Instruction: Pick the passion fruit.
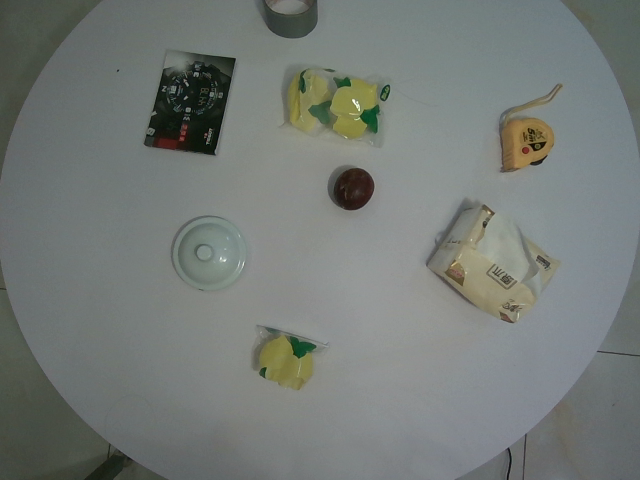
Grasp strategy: vertical